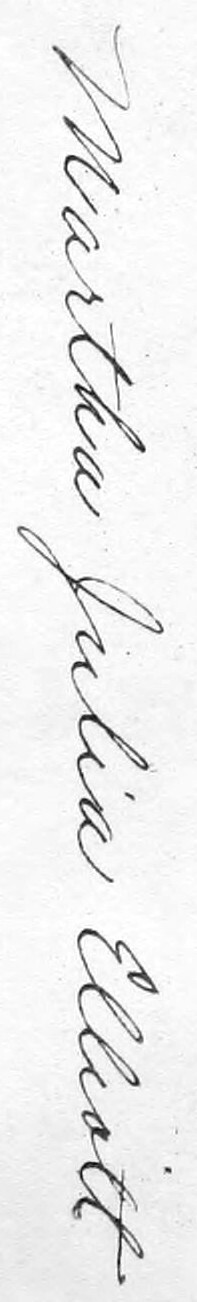
Signature of: martha julia elliott